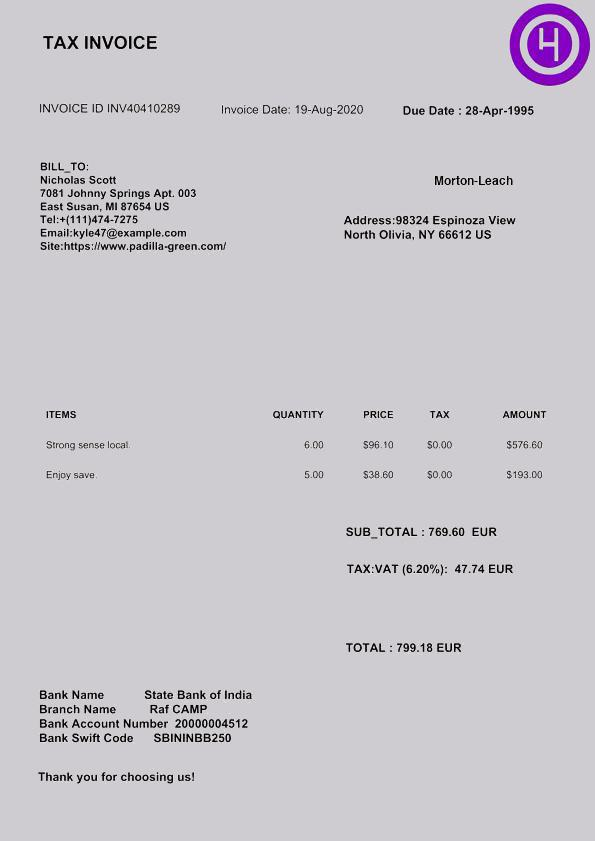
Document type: Invoice